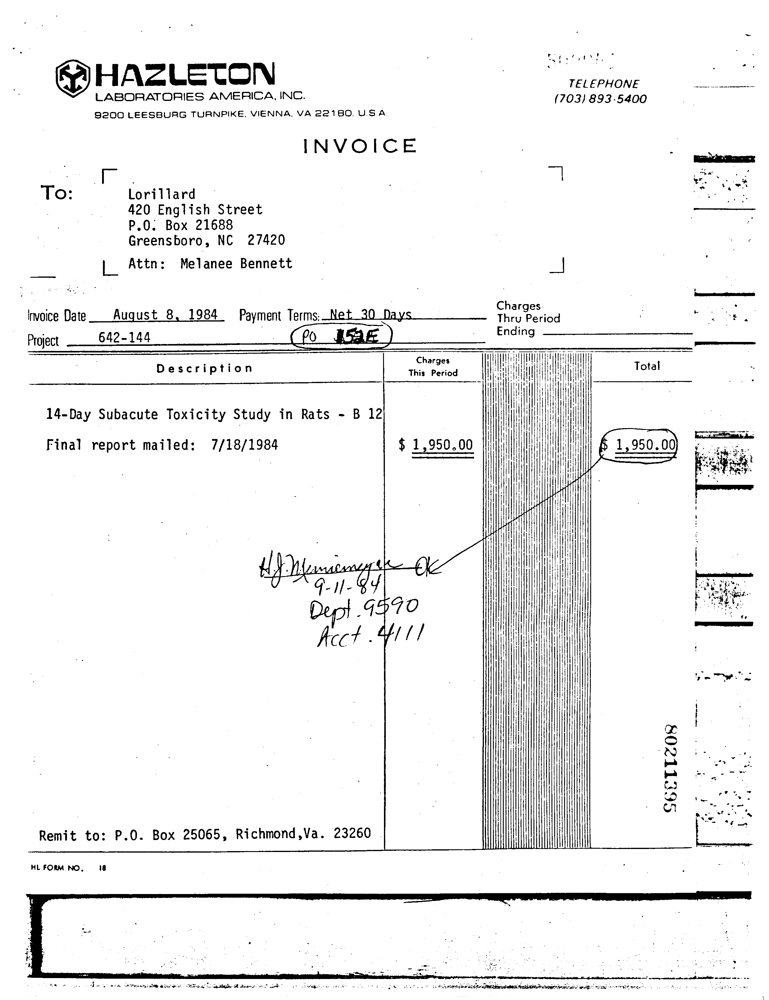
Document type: Invoice